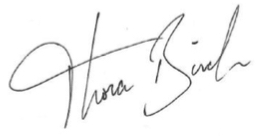
Signature of: thora birch